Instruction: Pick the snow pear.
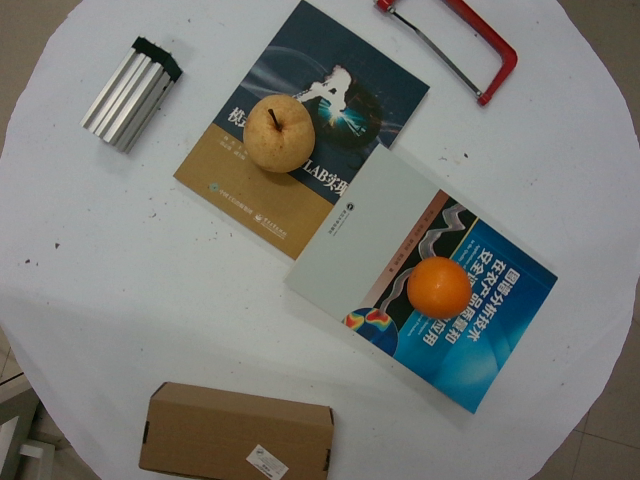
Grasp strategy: vertical